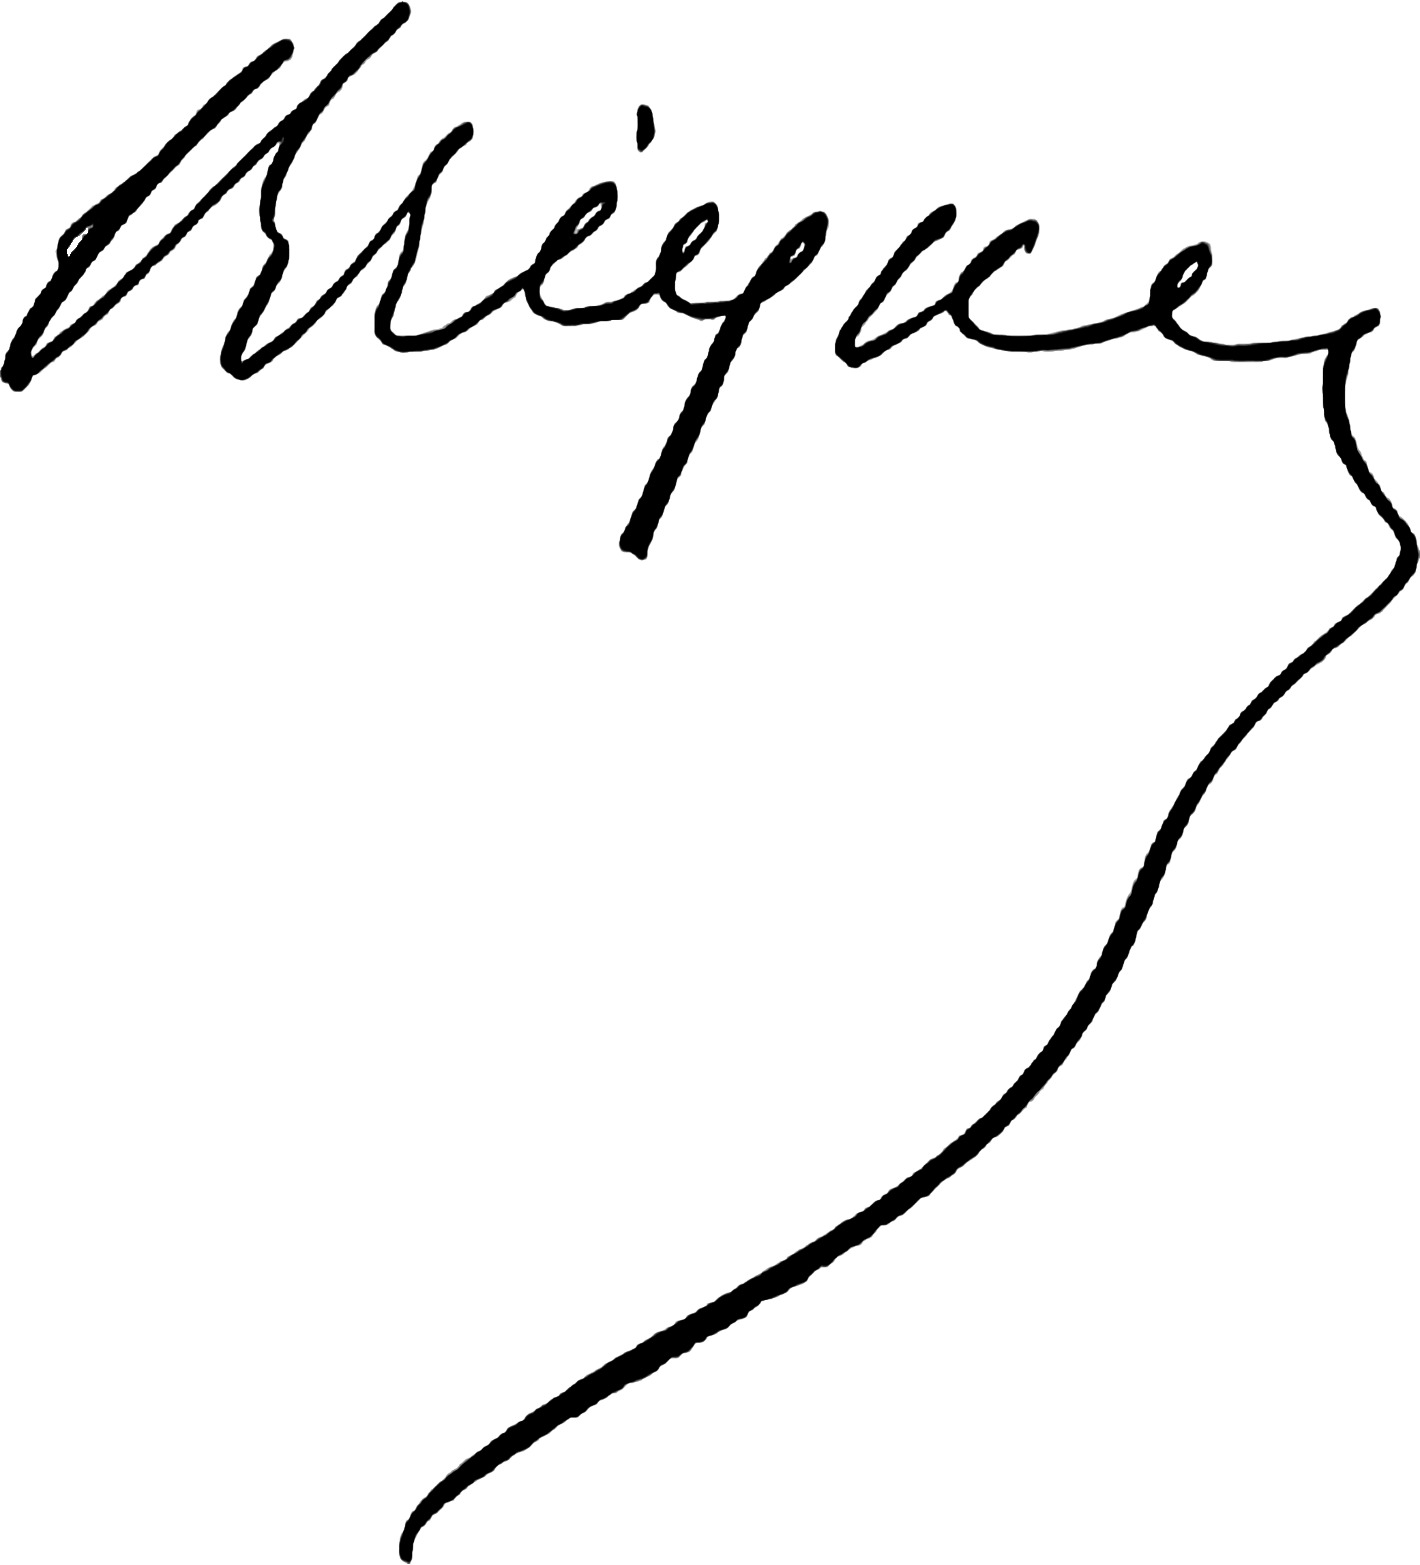
Signature of: pierre briquet